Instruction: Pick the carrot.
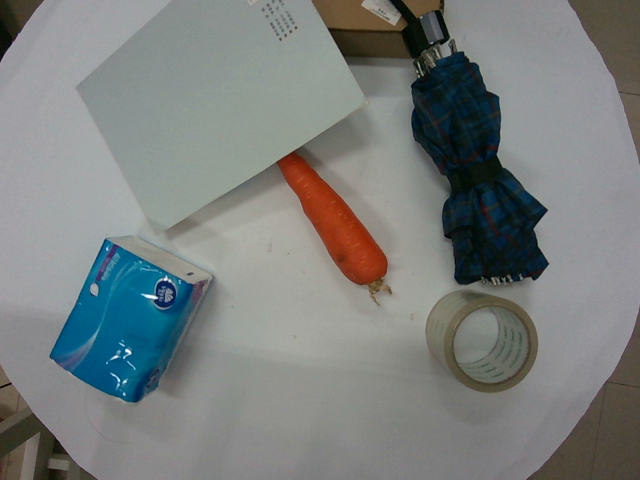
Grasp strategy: vertical